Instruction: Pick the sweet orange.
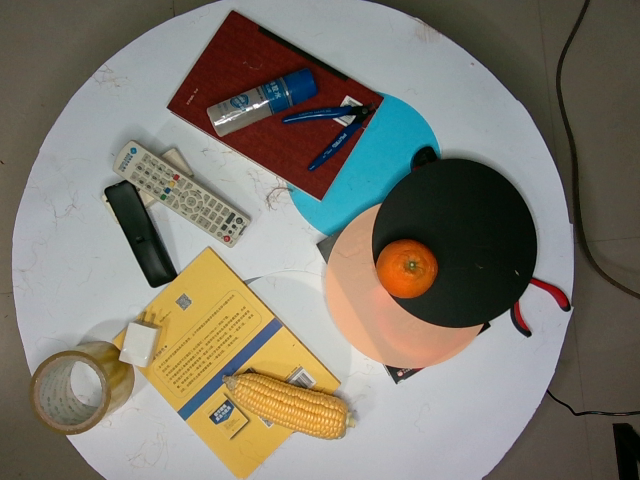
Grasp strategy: vertical